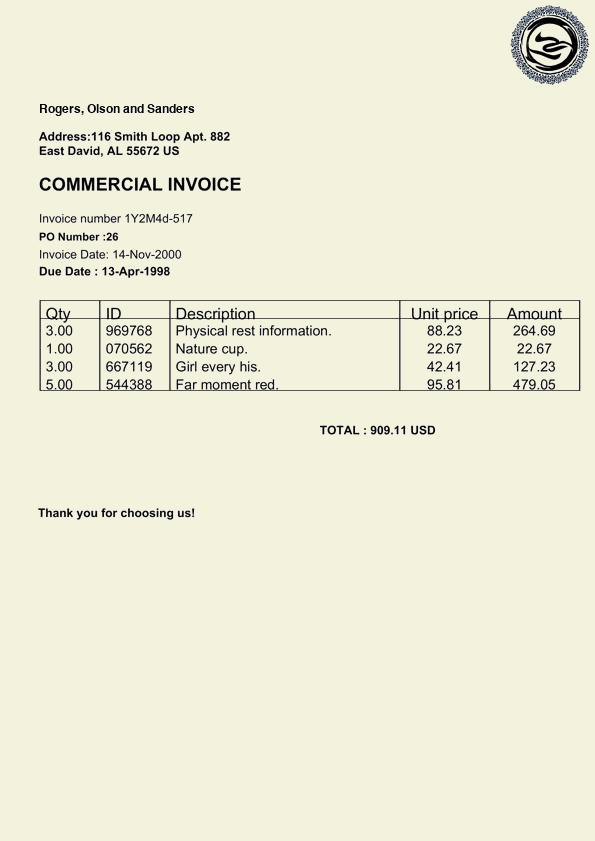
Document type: Invoice